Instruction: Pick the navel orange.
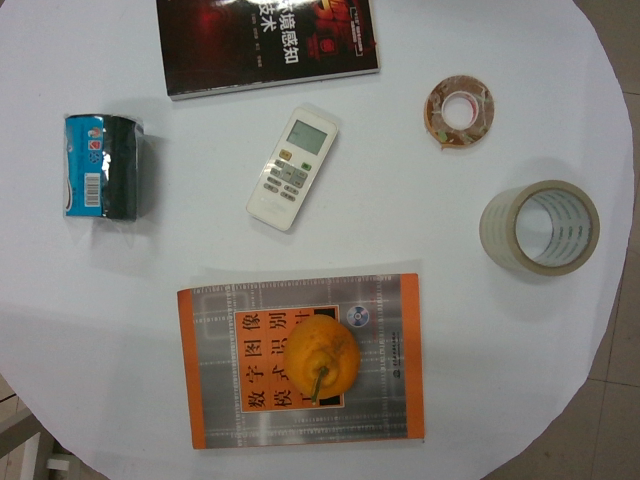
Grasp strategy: vertical